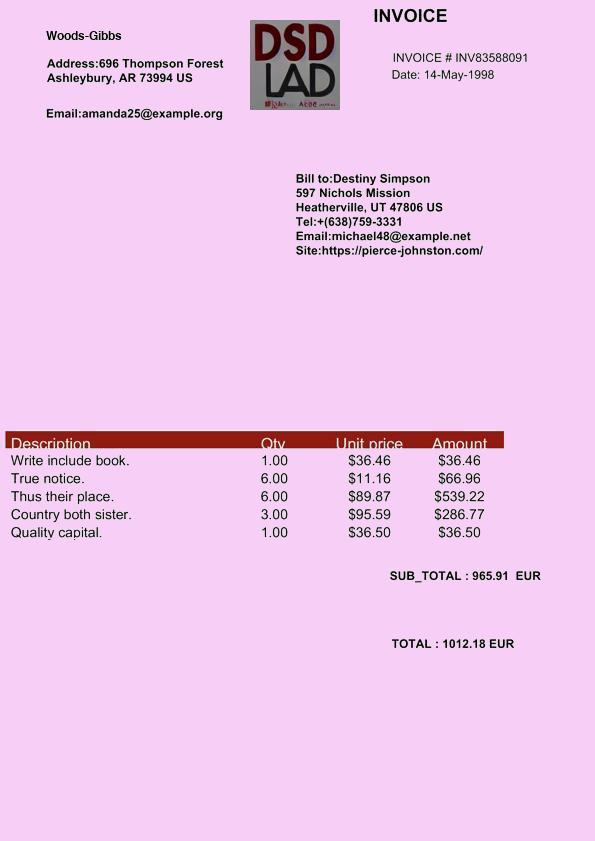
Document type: Invoice